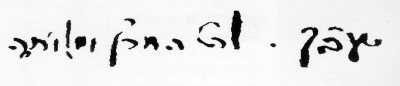
Signature of: jacob emden